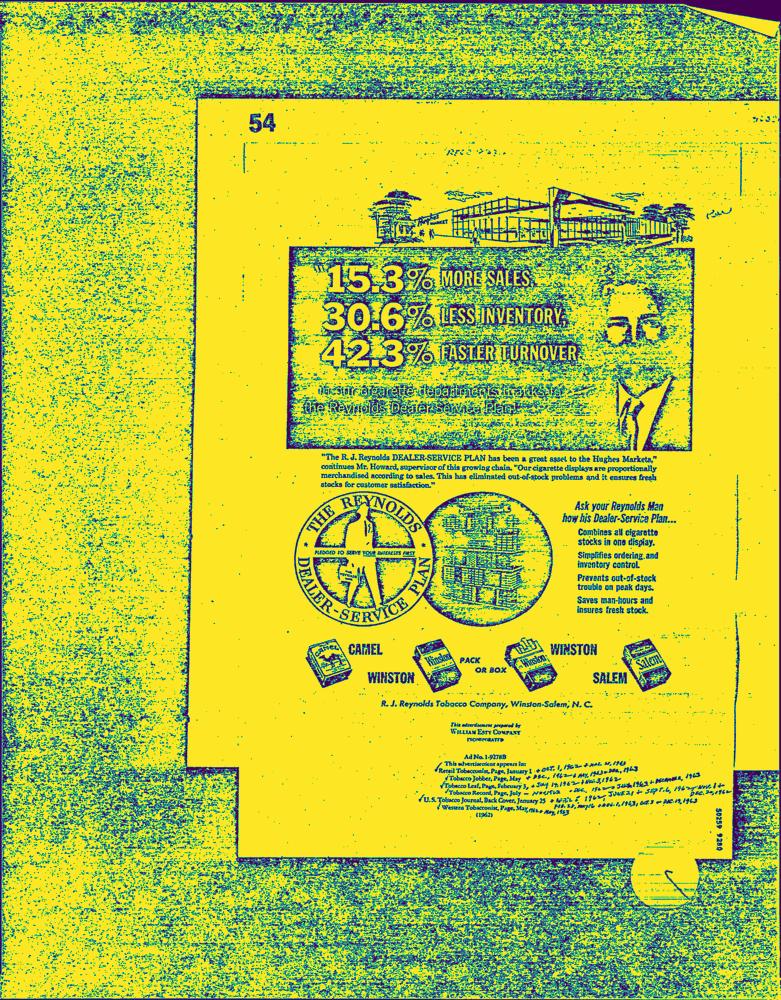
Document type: AD